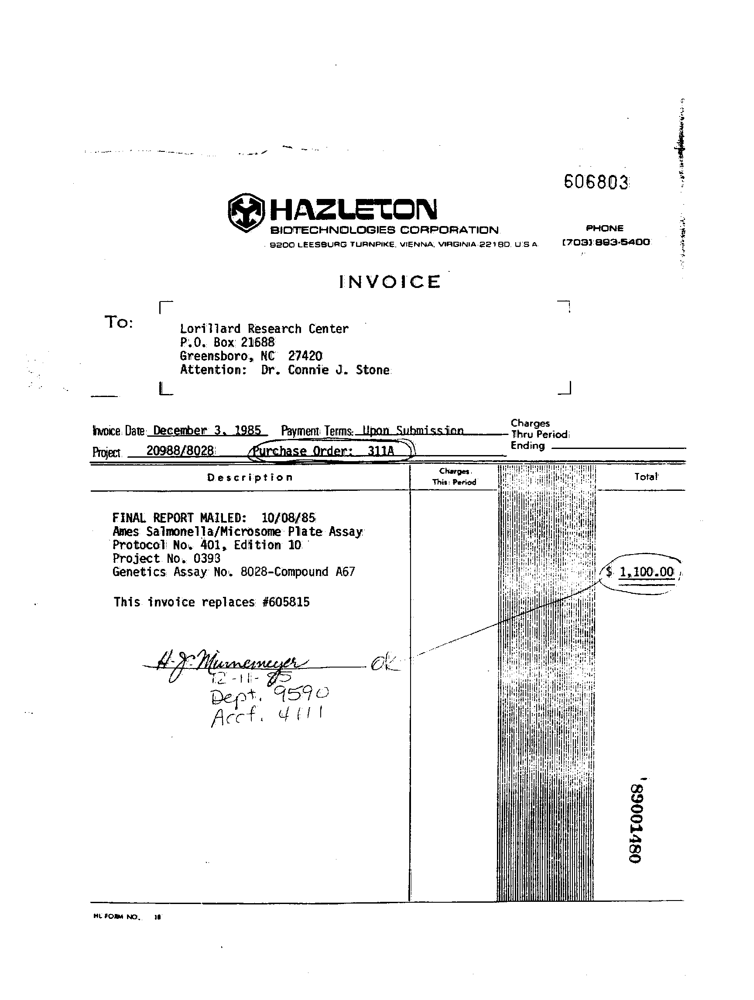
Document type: Invoice